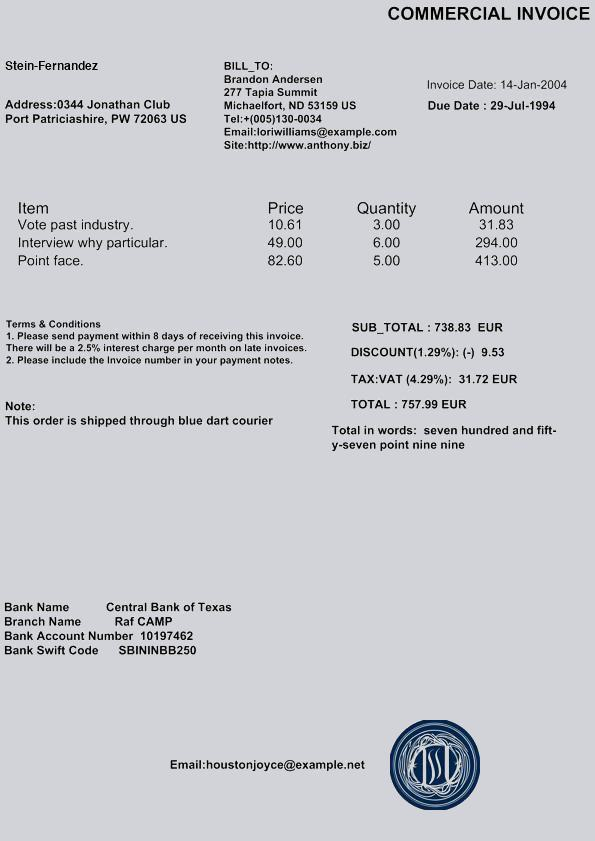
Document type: Invoice